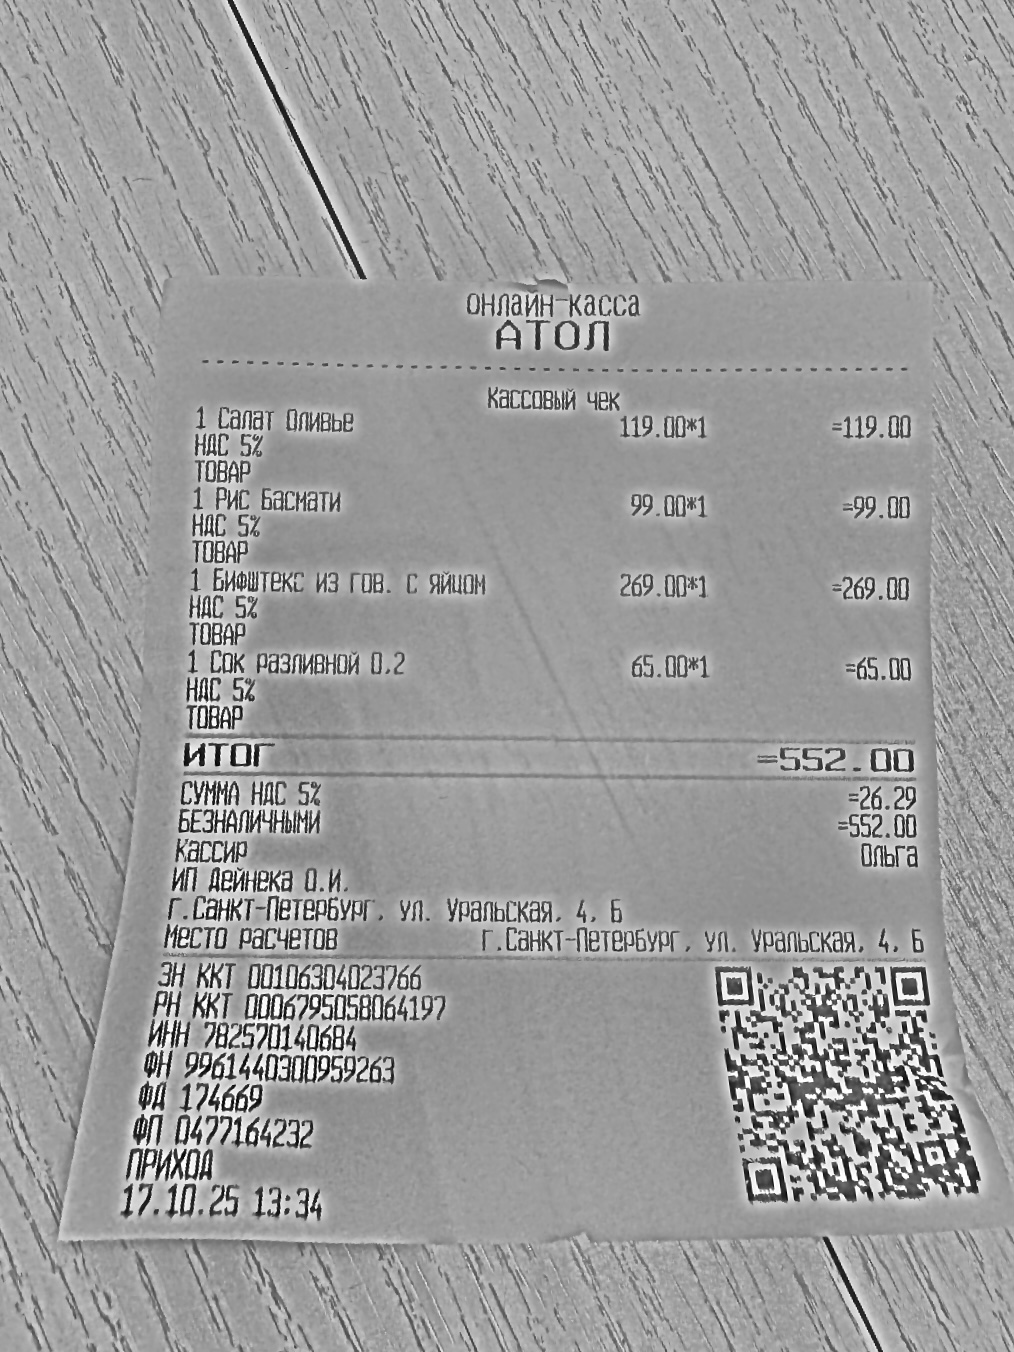
Продавец: ИП Дейнека О.И.
ИНН: 782570140684
Дата: 17.10.25
Товары: 1 Салат Оливье; 1 Рис Басмати; 1 Бифштекс из гов. с яйцом; 1 Сок разливной 0.2
Количество: 1; 1; 1; 1
Цена: 119.00; 99.00; 269.00; 65.00
Сумма: 119.00; 99.00; 269.00; 65.00
Итого: 552.00